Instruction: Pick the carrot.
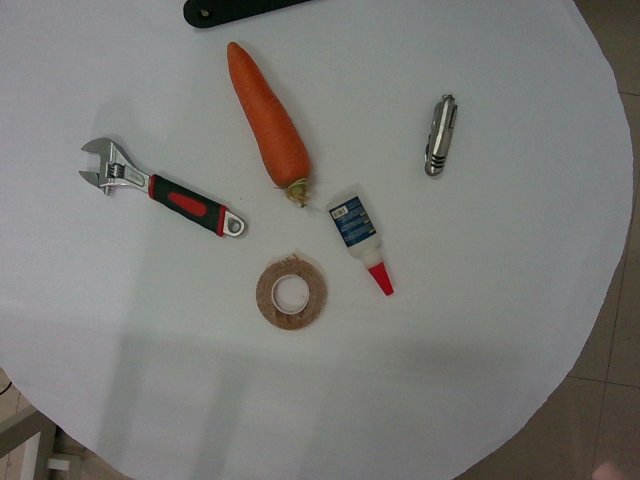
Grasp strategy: vertical